Question: What is the suspected problem?
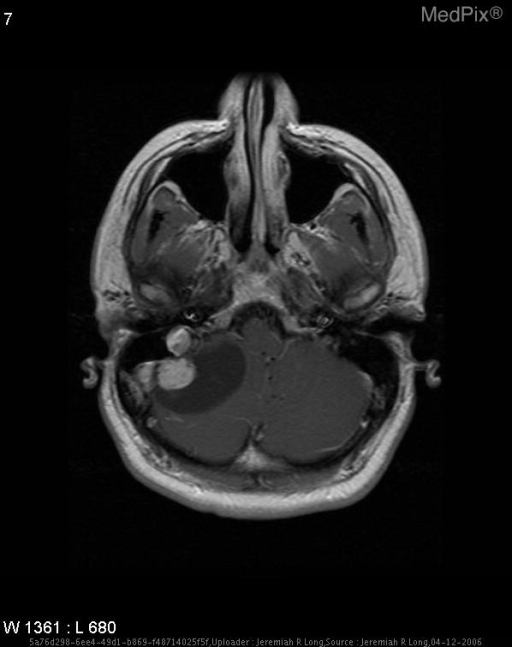
Answer: The findings suggest Aggressive cystic mass lesion in the right aspect of the posterior fossa measuring 4.8 cm by 3.1 cm by 2.3 cm with a solid enhancing mural nodule measuring approximately 2.1 cm in diameter.  There is mild to moderate surrounding edema and flow voids are present within the mural nodule.. Aggressive cystic mass lesion in the right aspect of the posterior fossa measuring 4.8 cm by 3.1 cm by 2.3 cm with a solid enhancing mural nodule measuring approximately 2.1 cm in diameter.  There is mild to moderate surrounding edema and flow voids are present within the mural nodule.

T1 post-gadolinium: cystic lesion with mural nodule demonstrating uniform enhancement.. The patient might have a history of 26 year-old male with a history of a right posterior fossa mass..